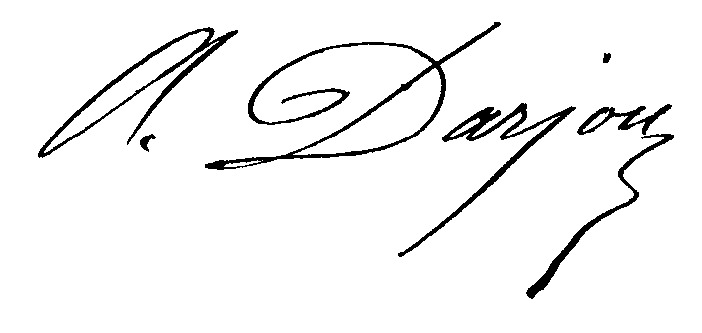
Signature of: alfred darjou